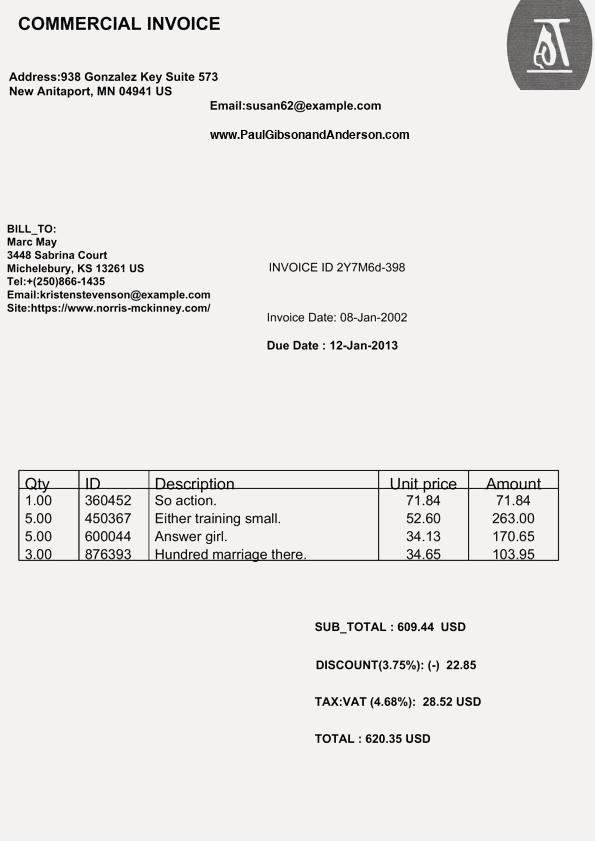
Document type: Invoice